Question: In what way does the history help explain the case?
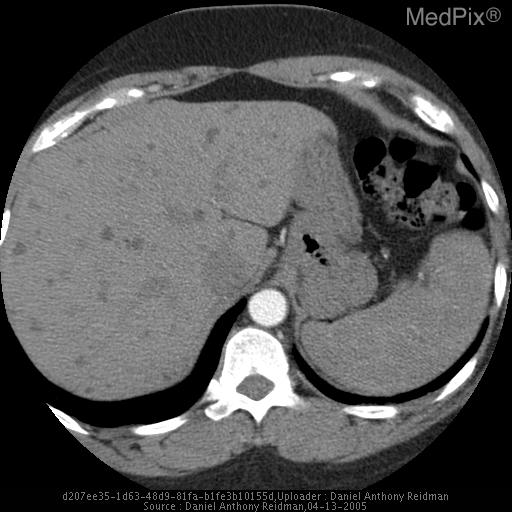
Answer: The patient's history of 45 yo female with multiple hepatic, non enhancing lesions seen on CTPA is key in understanding the case.